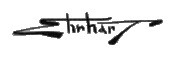
Signature of: samuel d ehrhart